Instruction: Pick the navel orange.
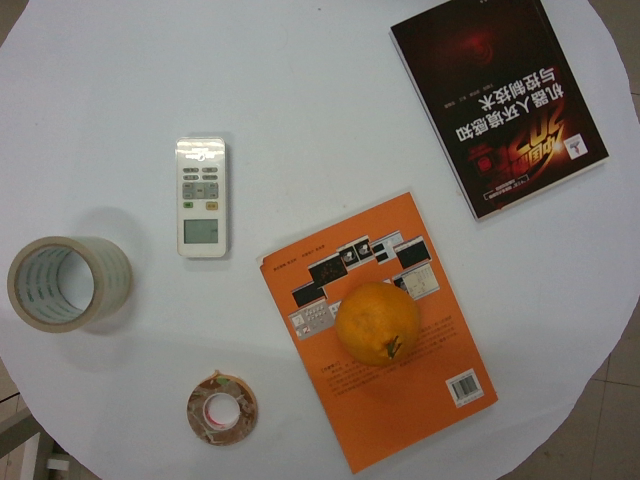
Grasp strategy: vertical